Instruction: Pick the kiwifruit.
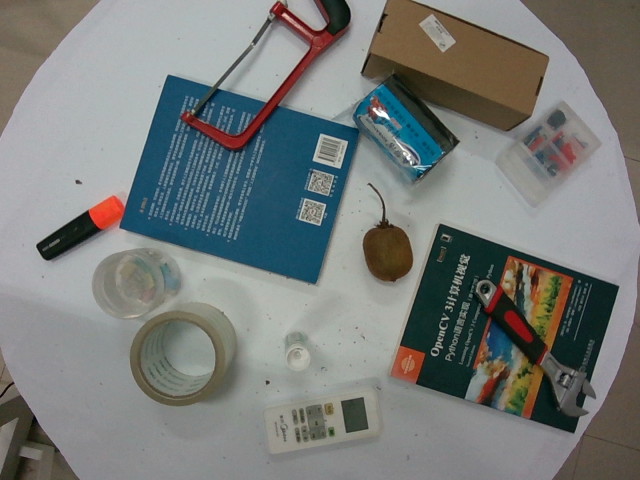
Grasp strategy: vertical